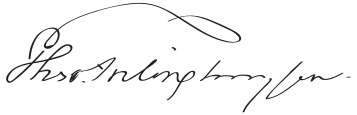
Signature of: theodore frelinghuysen